Question: In what way does the history help explain the case?
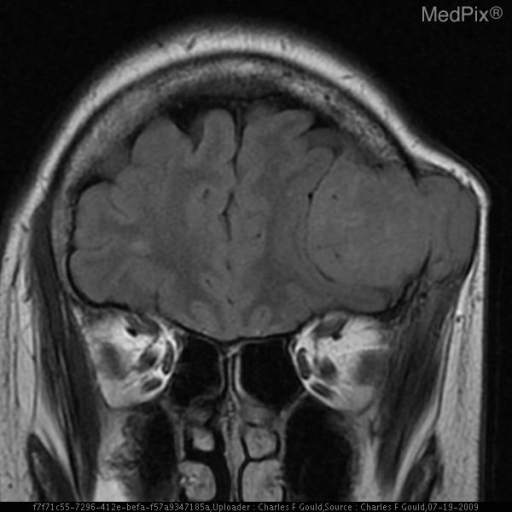
Answer: The patient's history of 61 y.o. woman with a "lump" on left side of head. is key in understanding the case.